Question: What is the suspected problem?
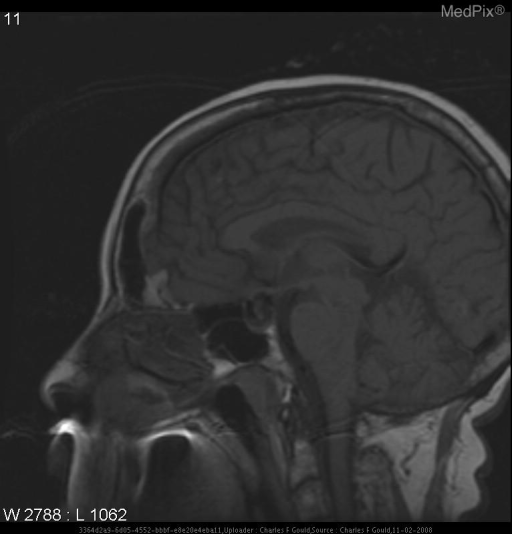
Answer: The findings suggest CT:  There is a berry aneurysm arising from the supraclinoid portion of the left internal carotid artery, measuring 16 mm AP x 13.5 mm CC x12 mm LAT with a 5-mm neck. The aneurysm projects medially and inferiorly from its origin and encroaches on the optic chiasm and pituitary fossa. The pituitary infundibulum may be displaced posteriorly.

MR:  The ventricles are the upper limits of normal in size. There is a mixed but primarily hypointense signal foci in the parasellar region to the left of midline superimposed over the sella.  On T2WI this has a hypointense signal similar to the signal void of the vesicle.  MR (T1W-Gd) shows enhancement.

MRA of the circle of Willis shows a flow void component and a central heterogeneous hyperintense signal component.. There is a mixed but primarily hypointense signal foci in the parasellar region to the left of midline and superimposed over the sella.. The patient might have a history of 68 y.o. woman with 6 months of daily frontal headaches..